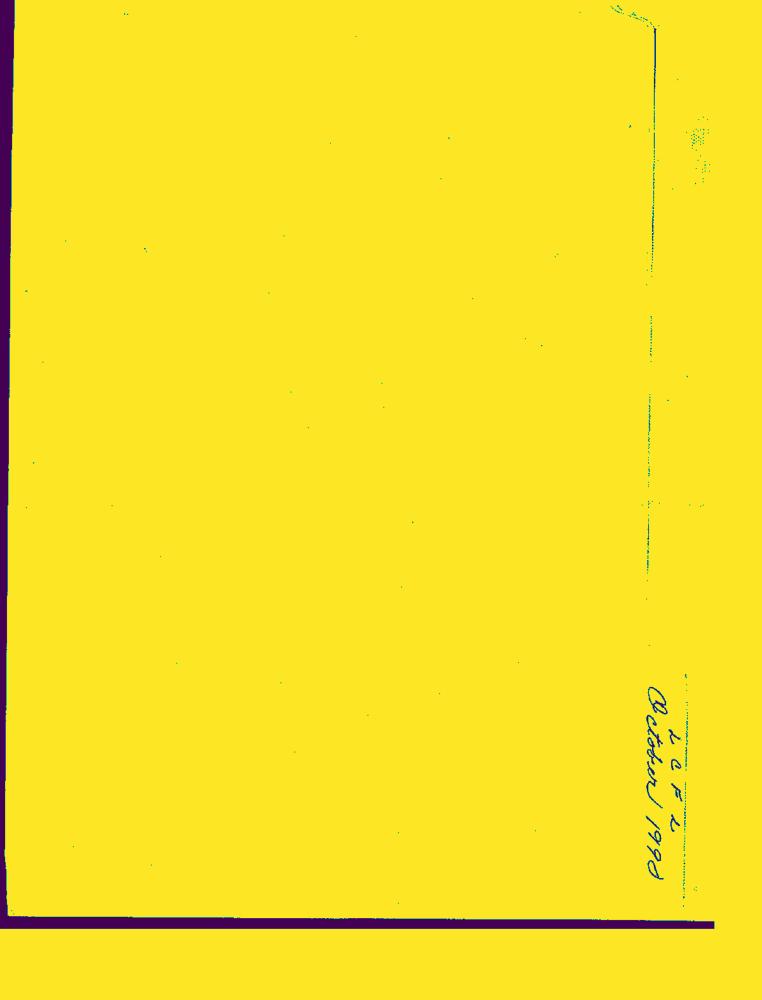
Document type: Invoice-Doc